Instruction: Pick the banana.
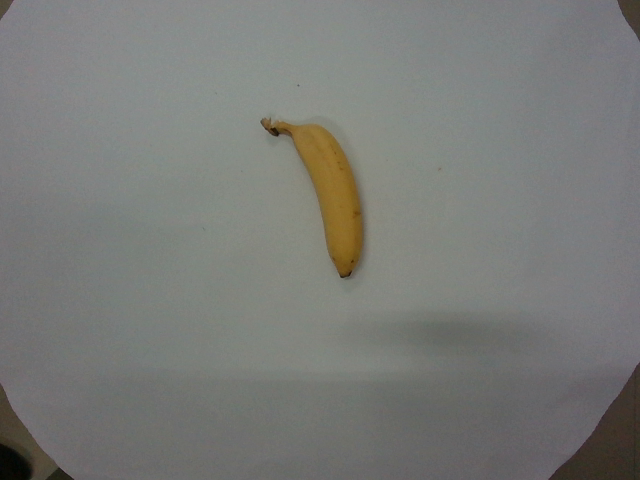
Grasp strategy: vertical